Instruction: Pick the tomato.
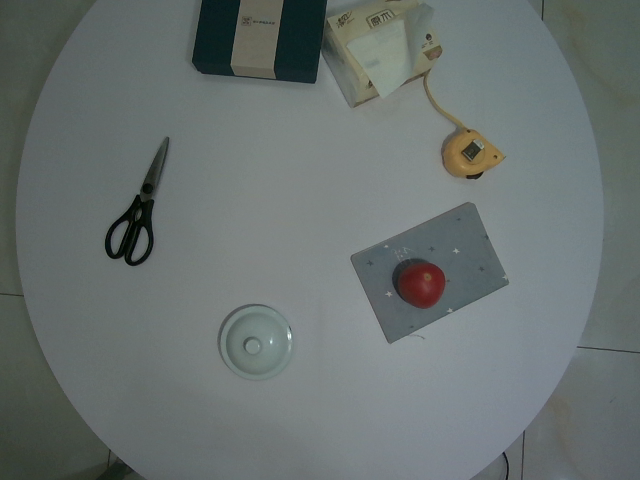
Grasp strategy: vertical